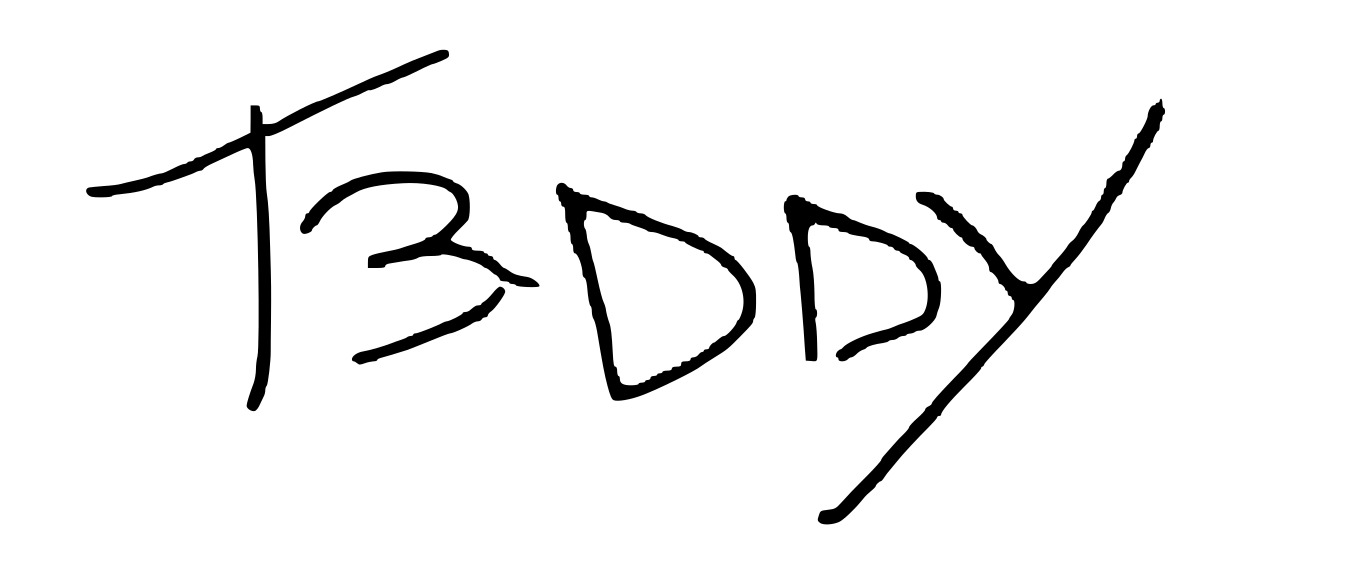
Signature of: lucas olioti